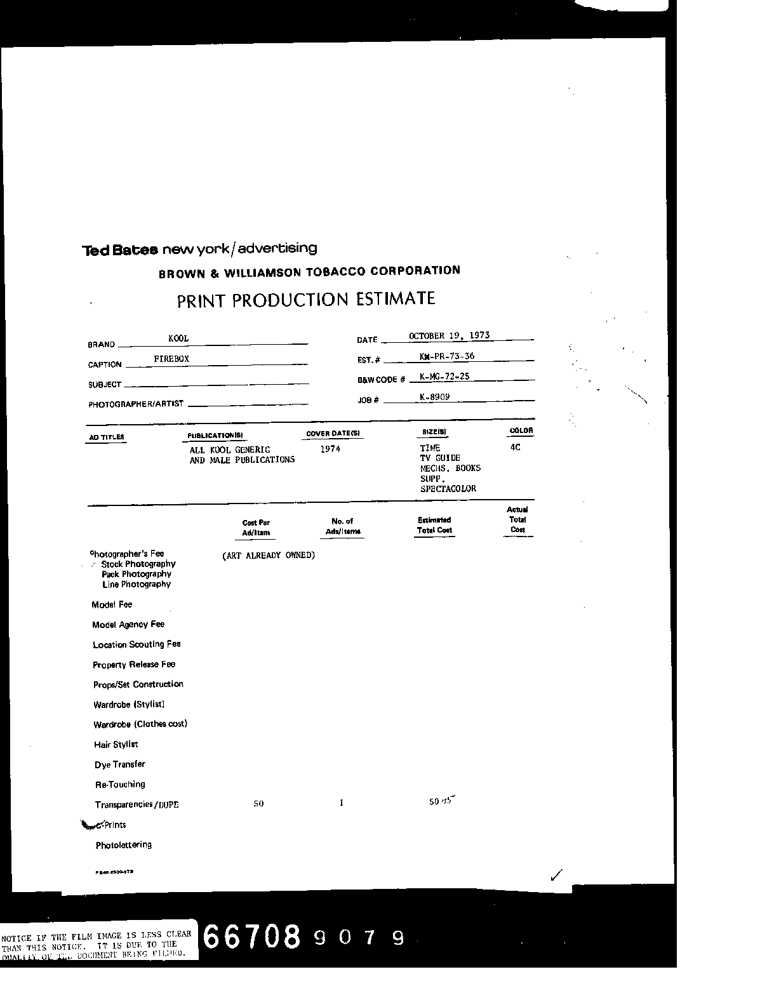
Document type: Invoice